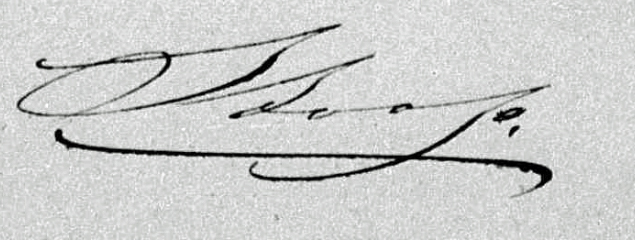
Signature of: pieter cornelis stoop